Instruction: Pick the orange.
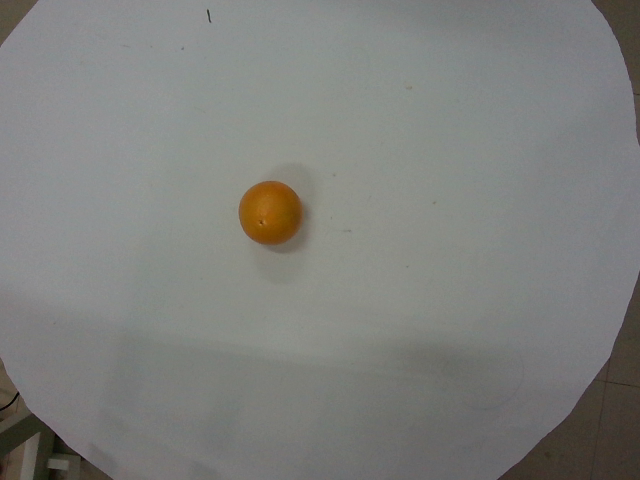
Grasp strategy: vertical